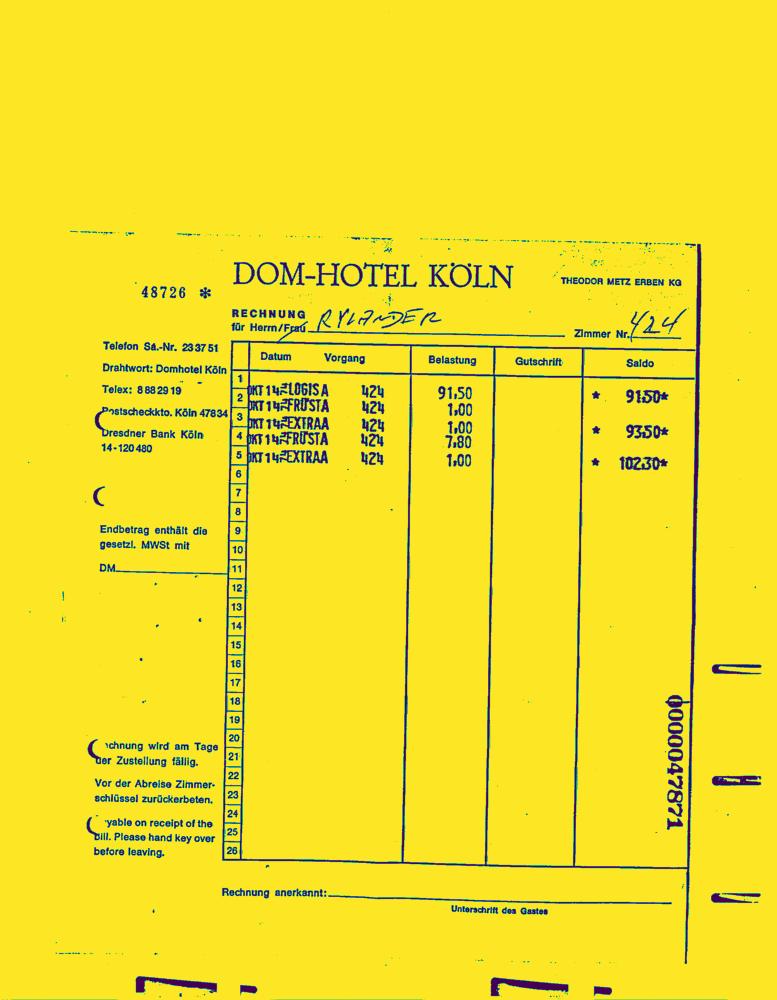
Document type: Invoice-Doc